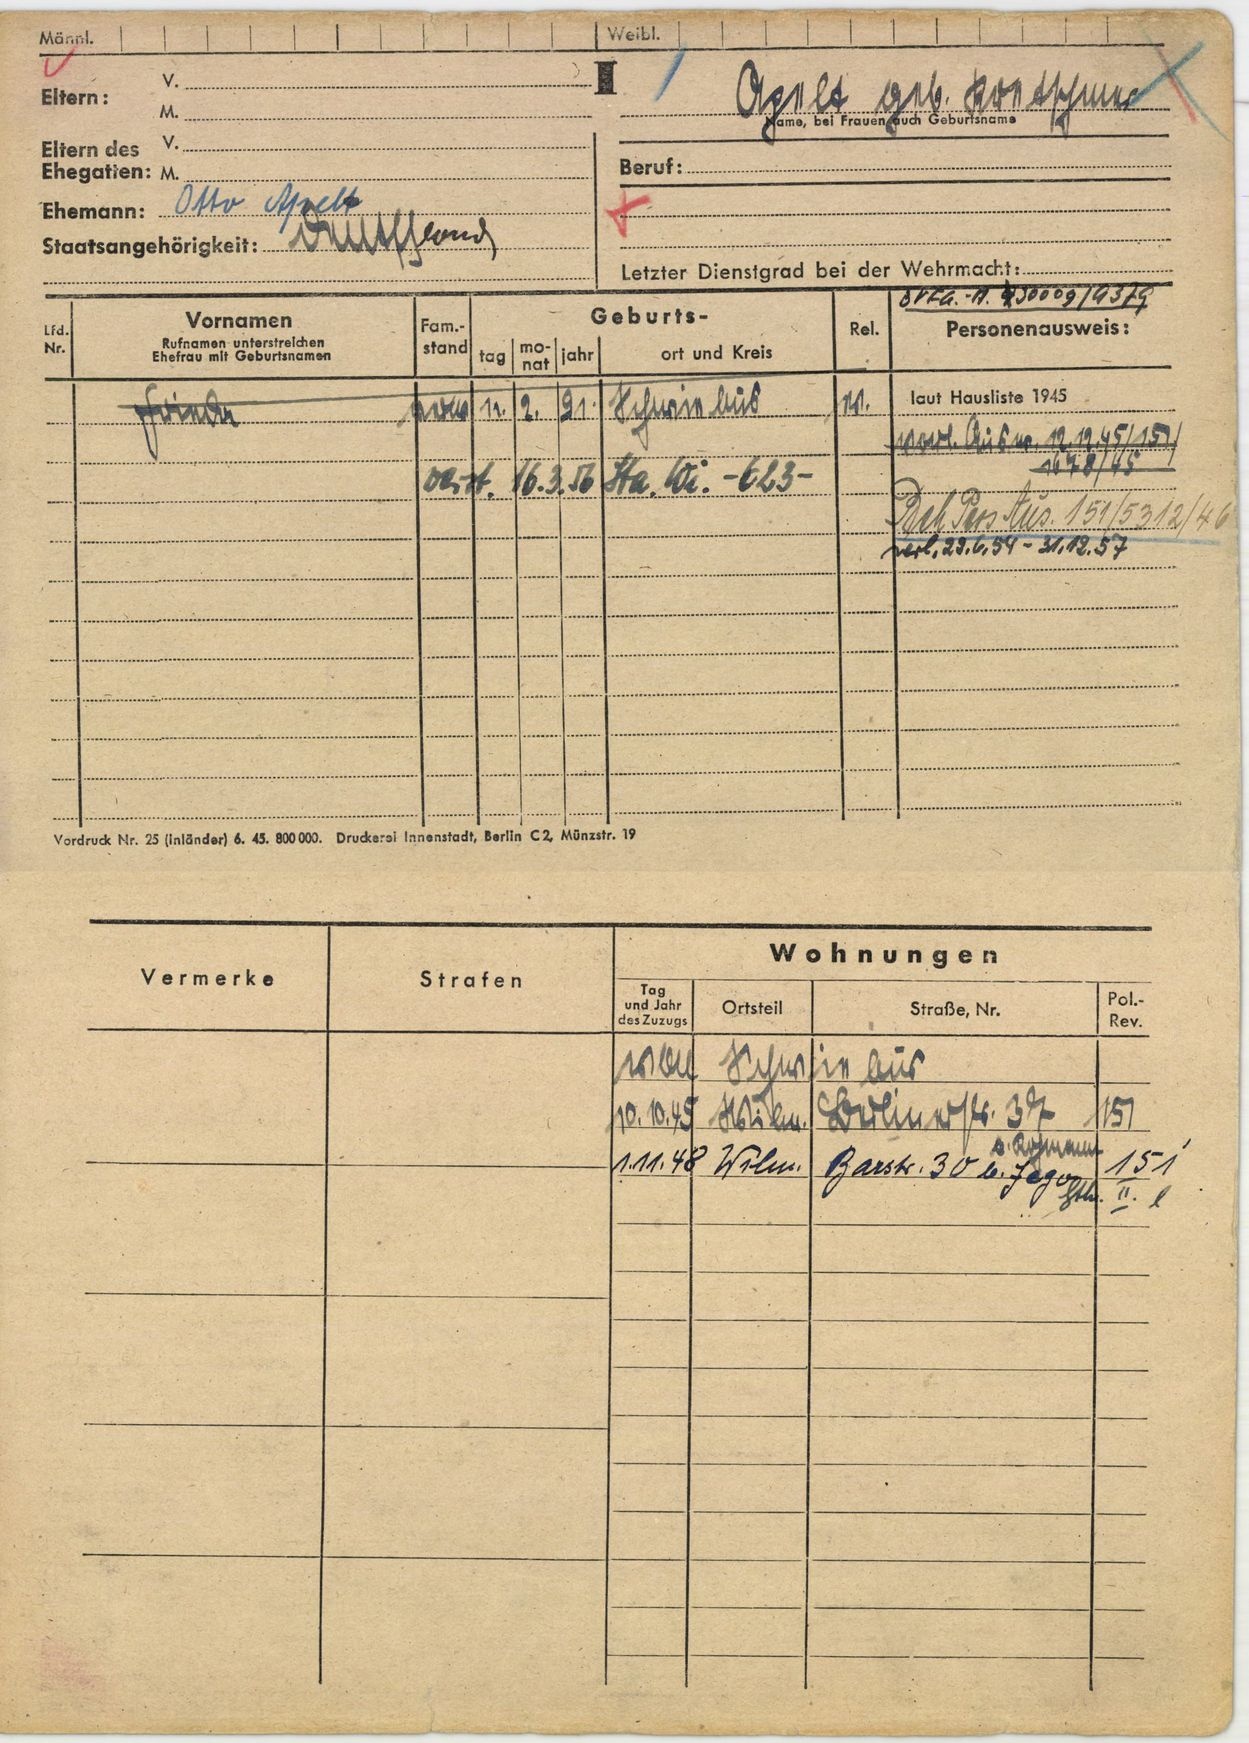
Apelt geb. Kretschmer